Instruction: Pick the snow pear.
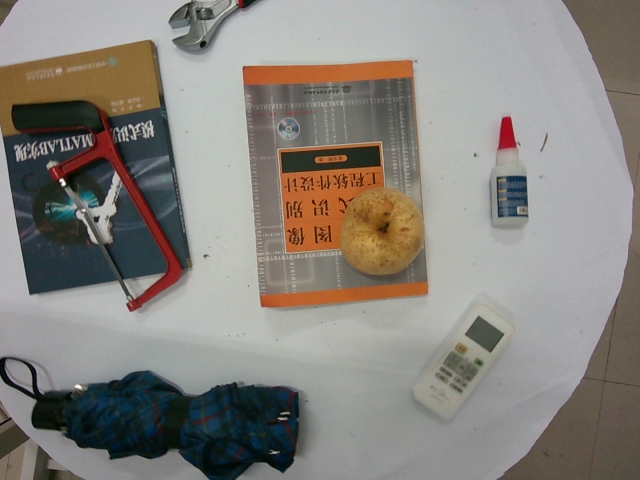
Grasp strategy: vertical